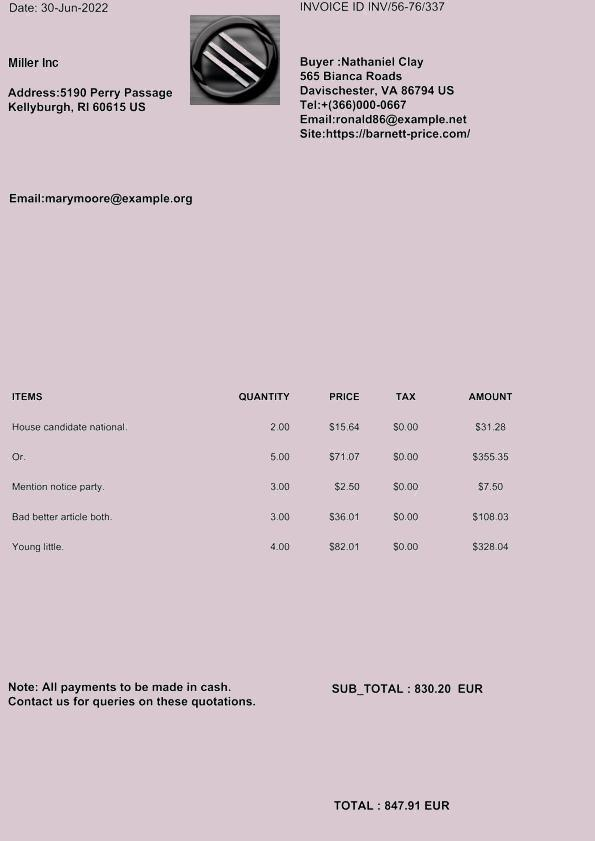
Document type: Invoice